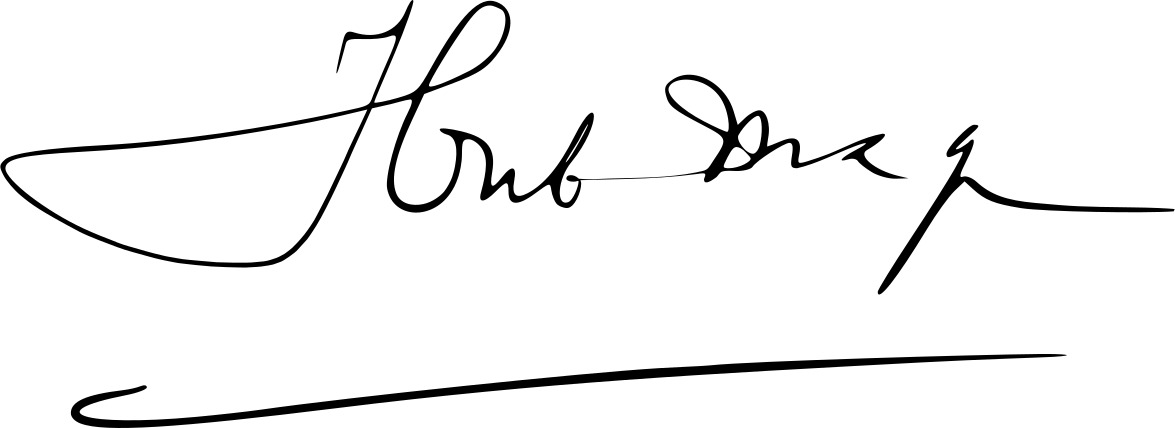
Signature of: hubert maga